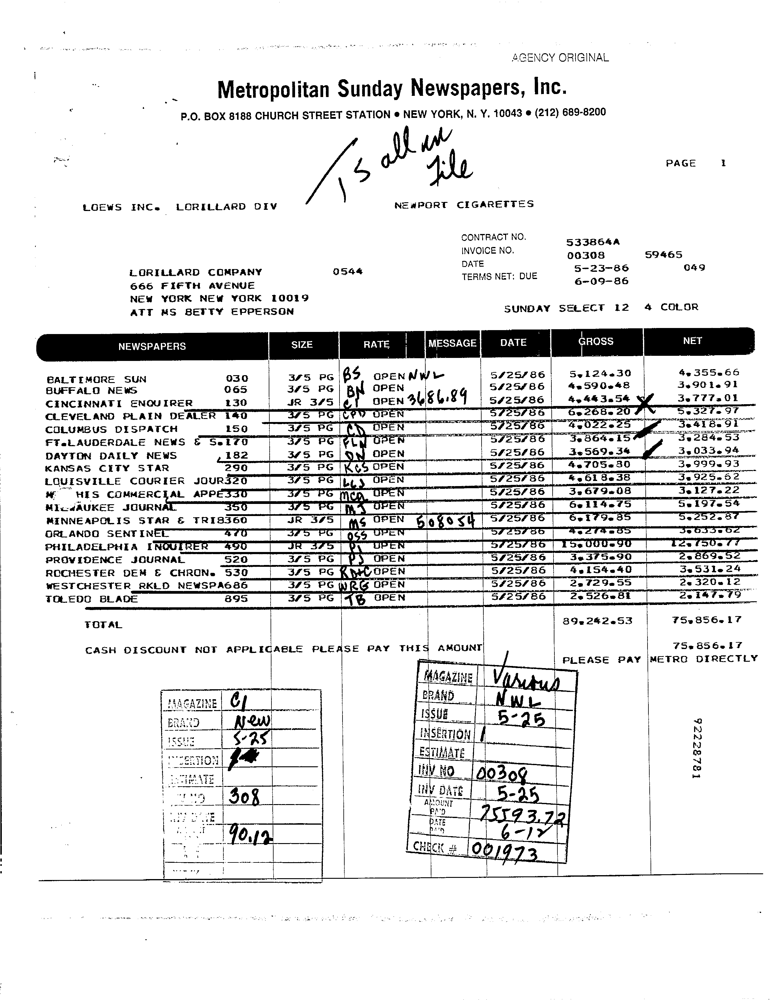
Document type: Invoice